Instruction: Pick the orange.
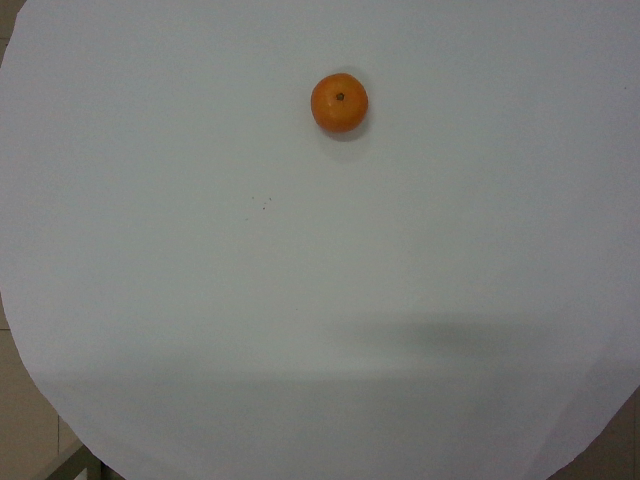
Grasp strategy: vertical